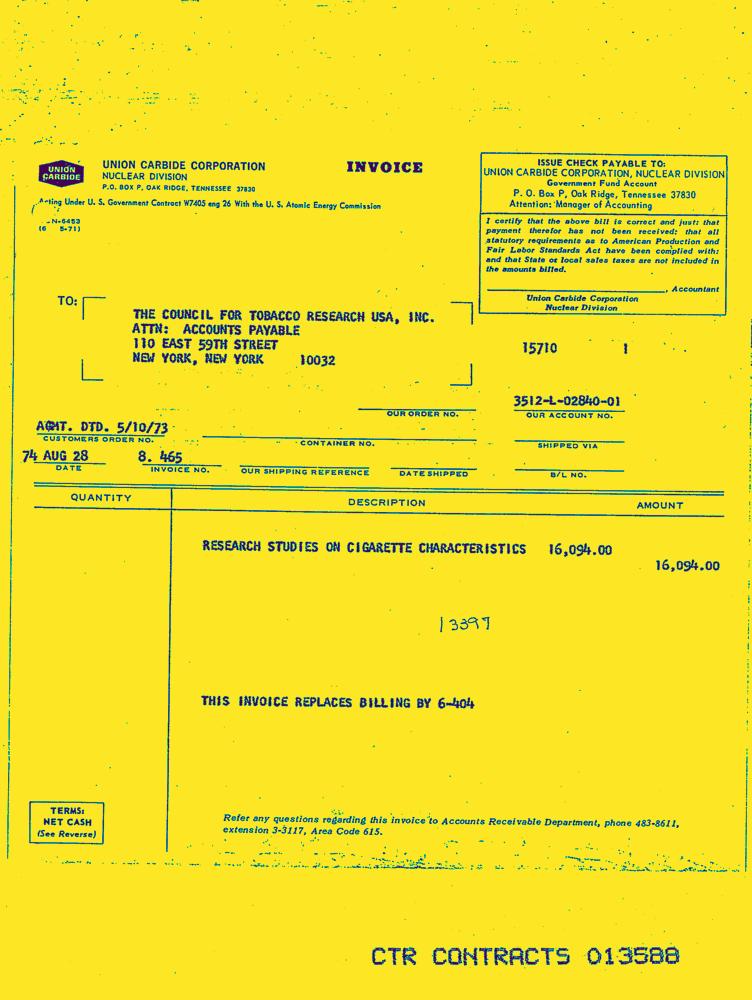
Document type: Invoice-Doc